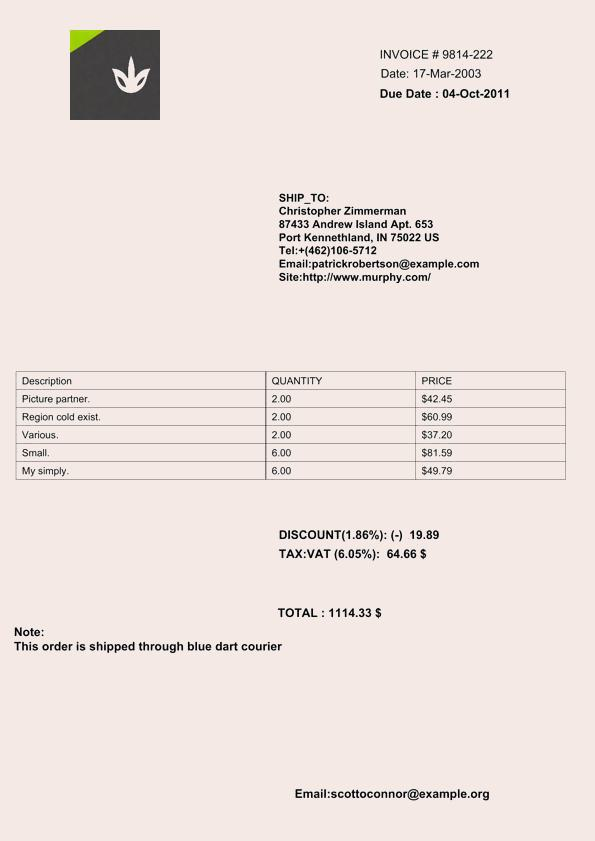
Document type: Invoice